Question: What appears to be the issue?
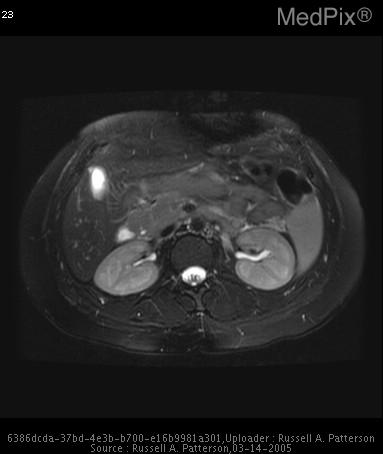
Answer: The findings suggest US:  Contracted gallbladder with gallstones suggestive of cholecystitis
                             MRCP: Multiple gallstones within gallbladder, small amt. of fluid around gallbladder, and thickening of gallbladder wall.  No evidence of intrahepatic or extrahepatic ductal dilatations or of luminal stone within the common bile duct. MRI Image. The patient might have a history of 24 y/o female patient with history of abdominal pain and recurrent pancreatitis presents with hepatic panel lab values suggestive of obstructive pattern..